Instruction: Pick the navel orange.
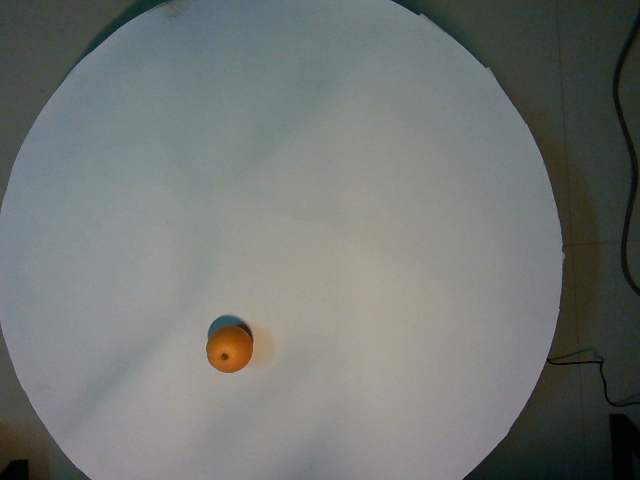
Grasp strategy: vertical